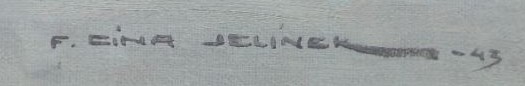
Signature of: františek cína jelínek